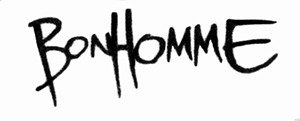
Signature of: matthieu bonhomme